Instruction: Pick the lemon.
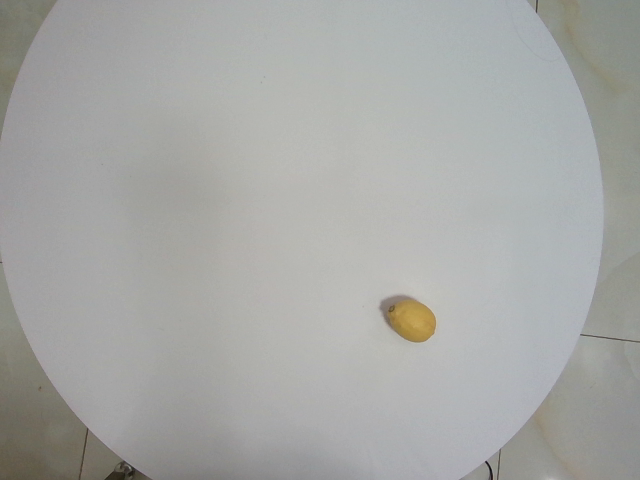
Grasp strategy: vertical